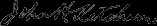
Signature of: john h ketcham